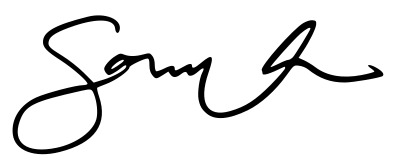
Signature of: saweetie